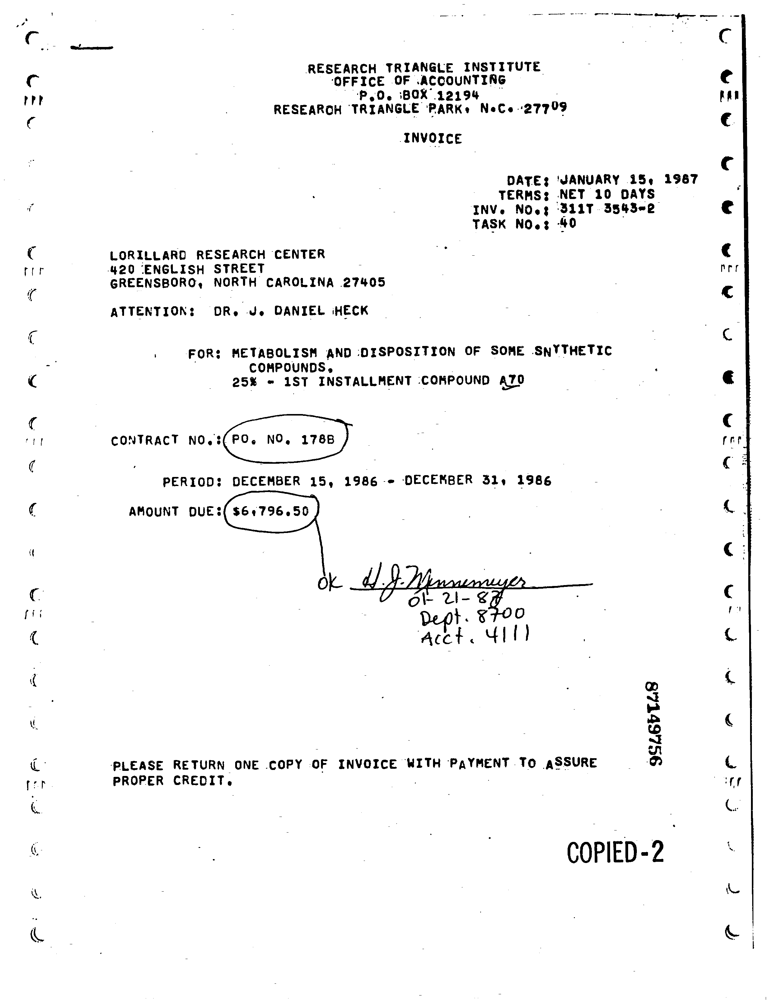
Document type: Invoice